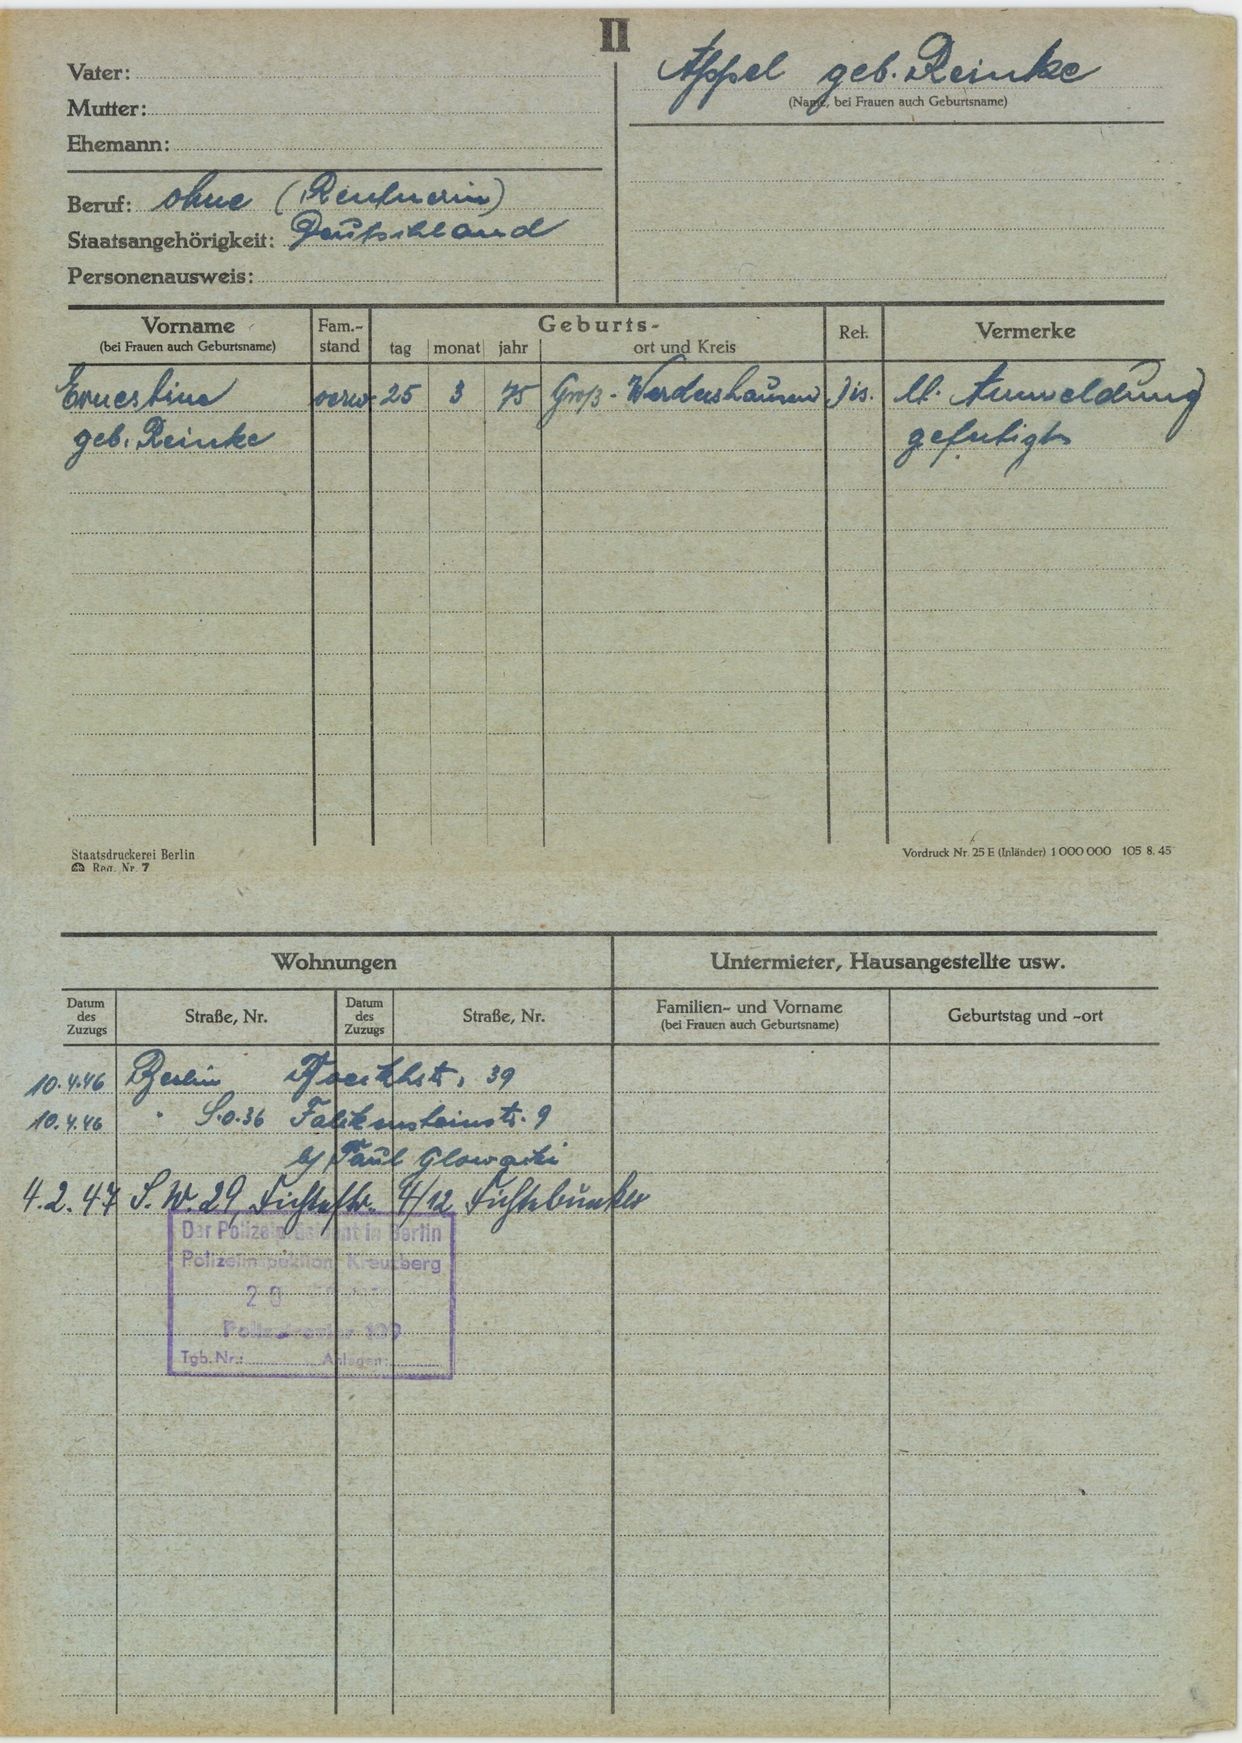
Appel geb. Reinke